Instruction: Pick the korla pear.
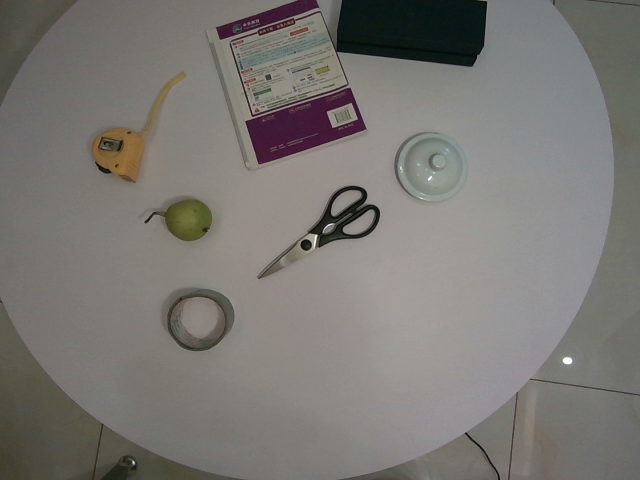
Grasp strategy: vertical